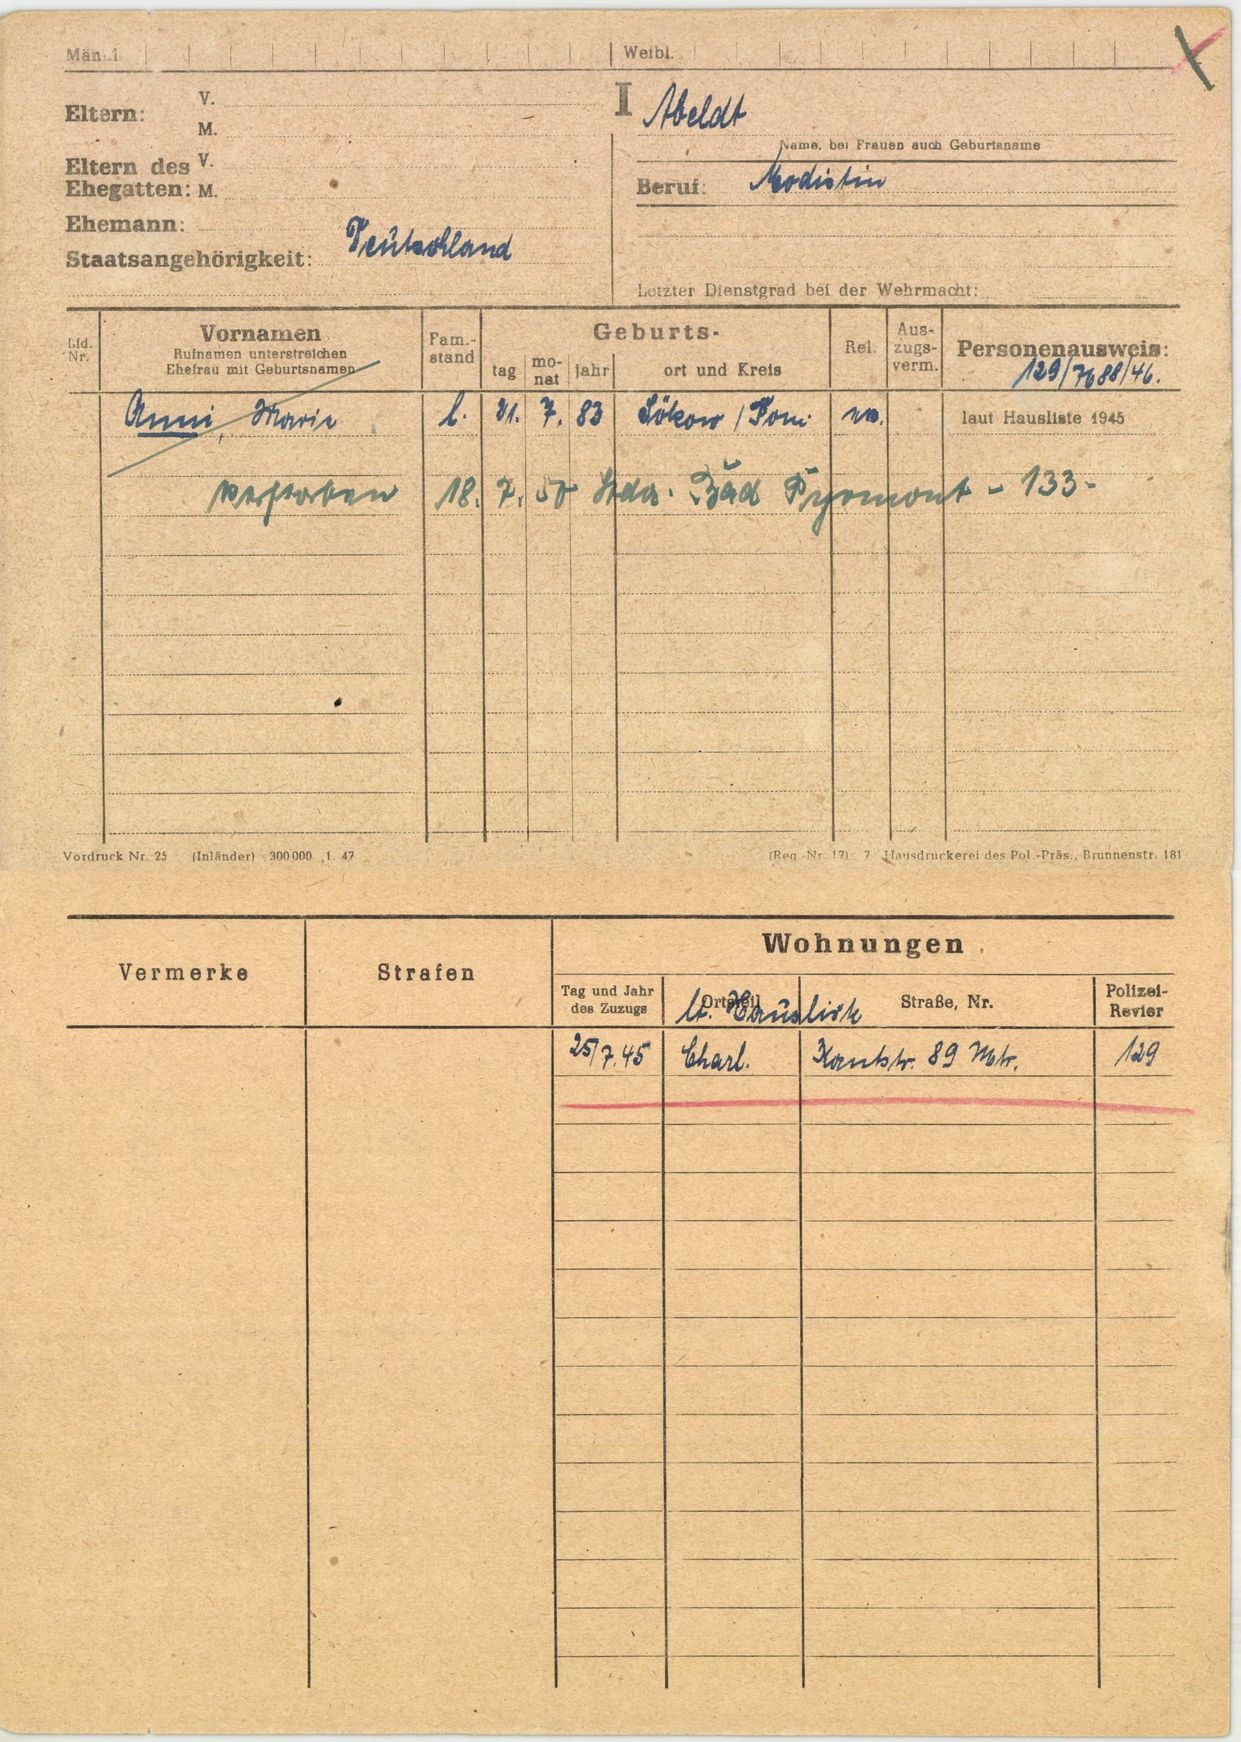
Abeldt